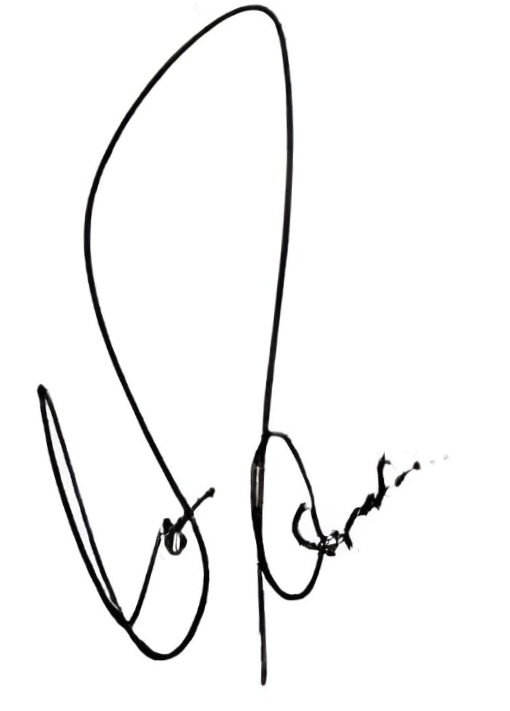
Signature of: saba qamar